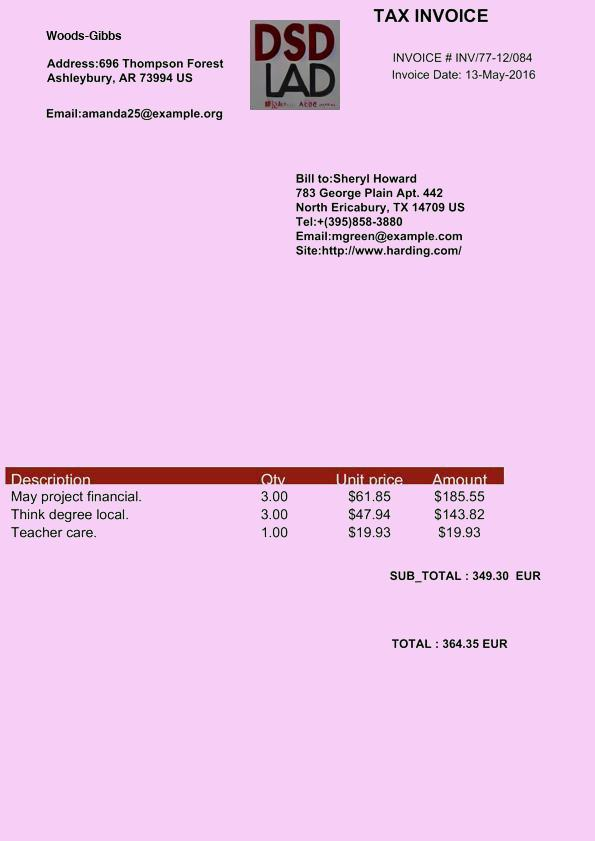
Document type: Invoice